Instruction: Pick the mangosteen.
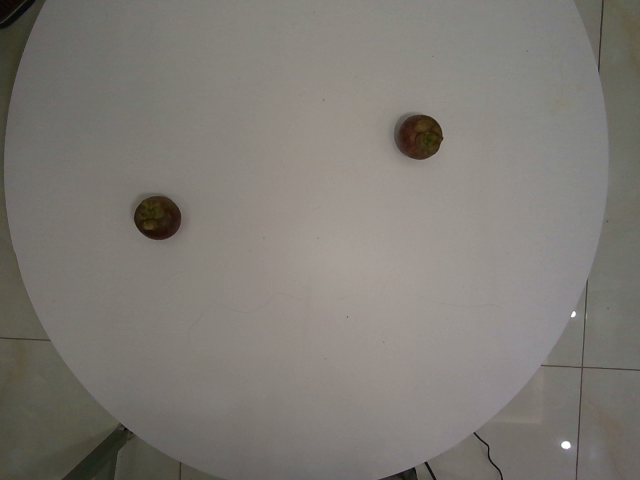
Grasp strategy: vertical